Question: In what way does the history help explain the case?
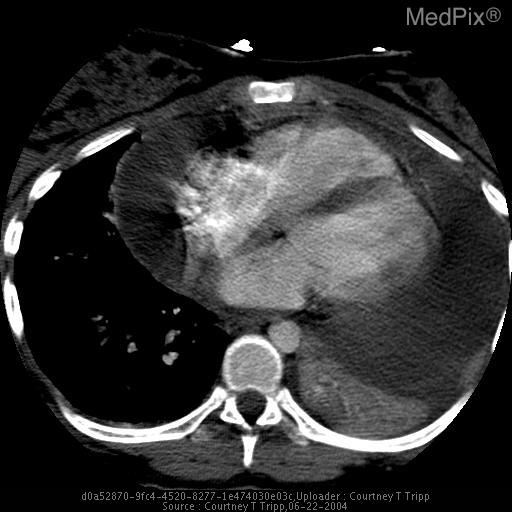
Answer: The patient's history of Patient is a 19 year-old female, 24 weeks pregnant, with history of systemic lupus erythematosus. Pt now presents with pleuritic chest pain. Pt denies SOB. is key in understanding the case.